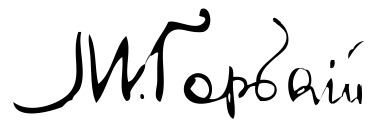
Signature of: maxim gorky